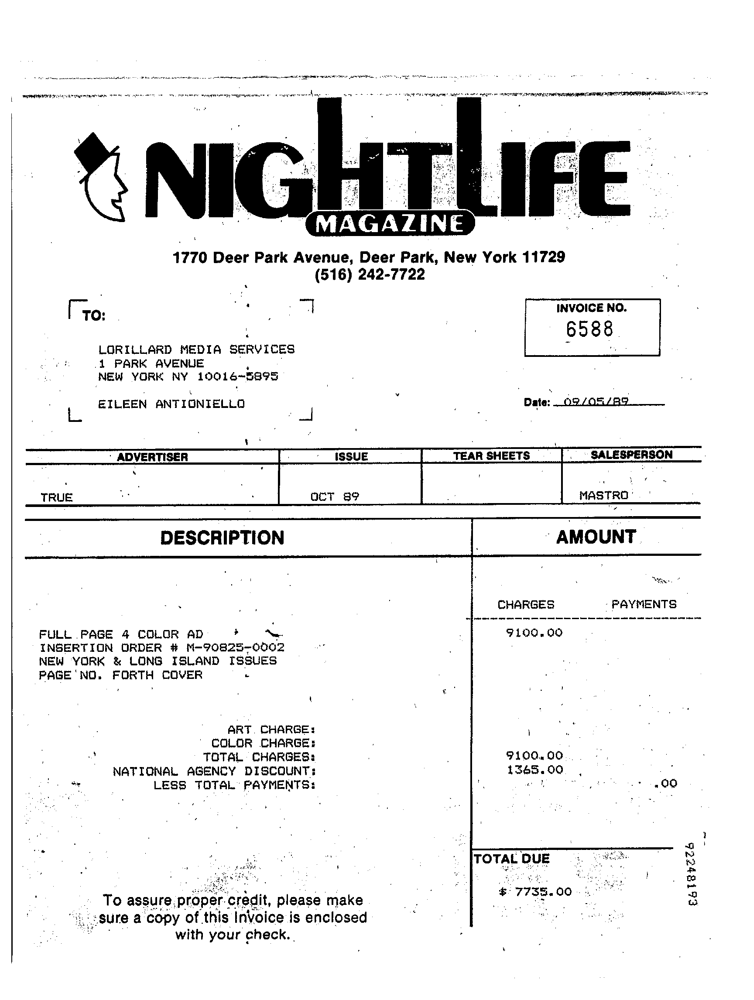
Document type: Invoice